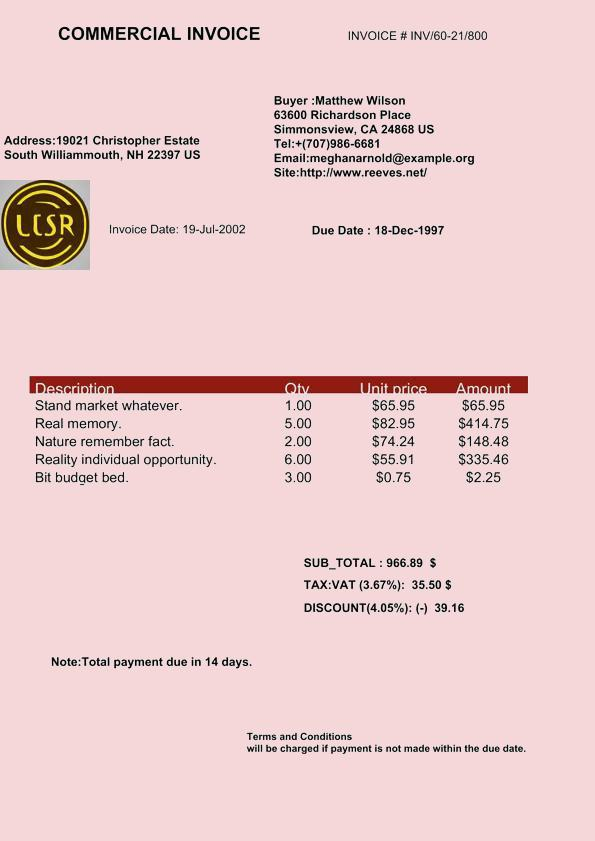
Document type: Invoice